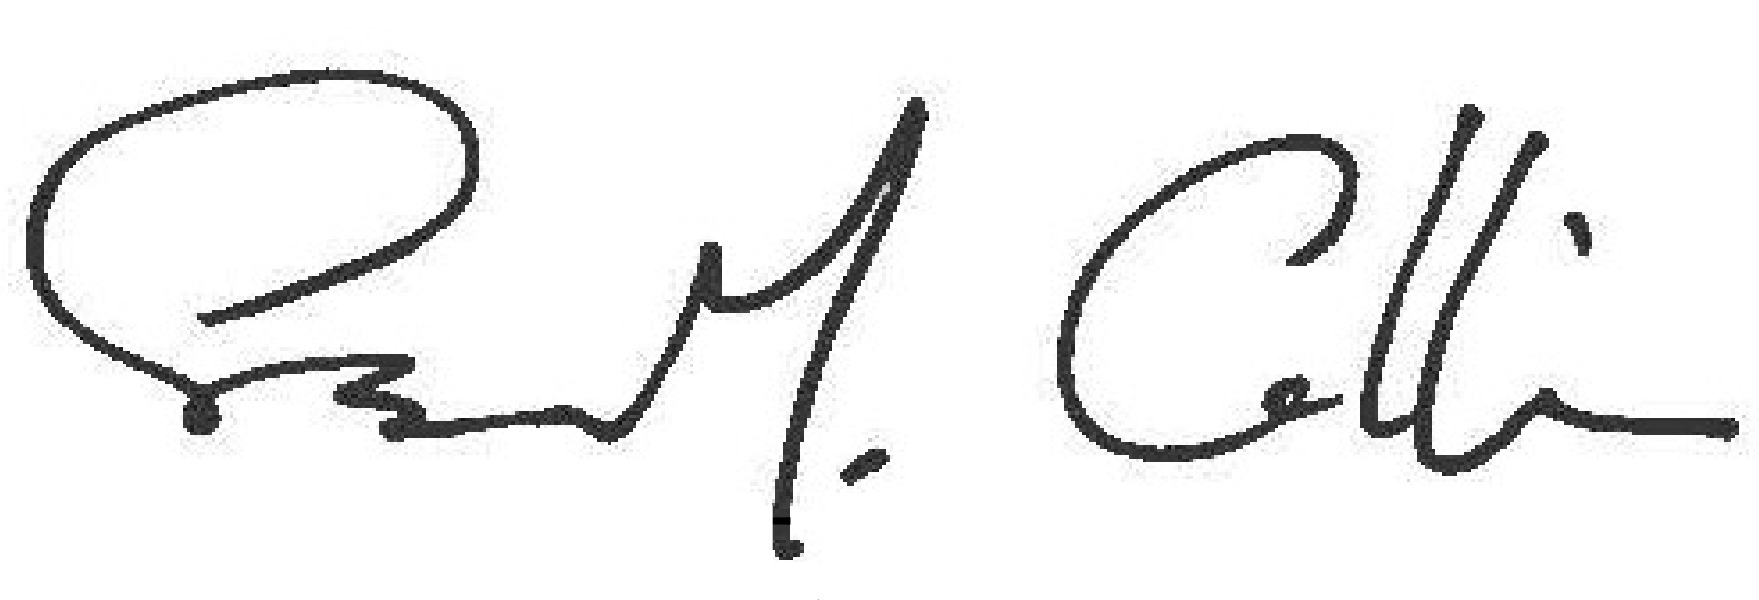
Signature of: susan m collins